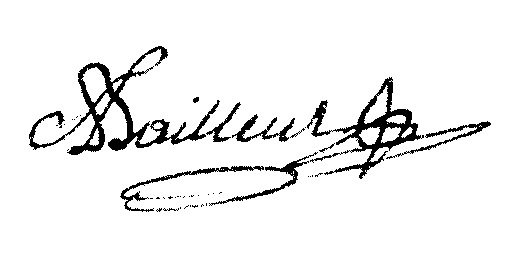
Signature of: antoine louis philibert bailleul